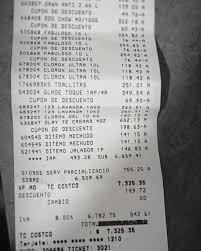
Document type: Invoice